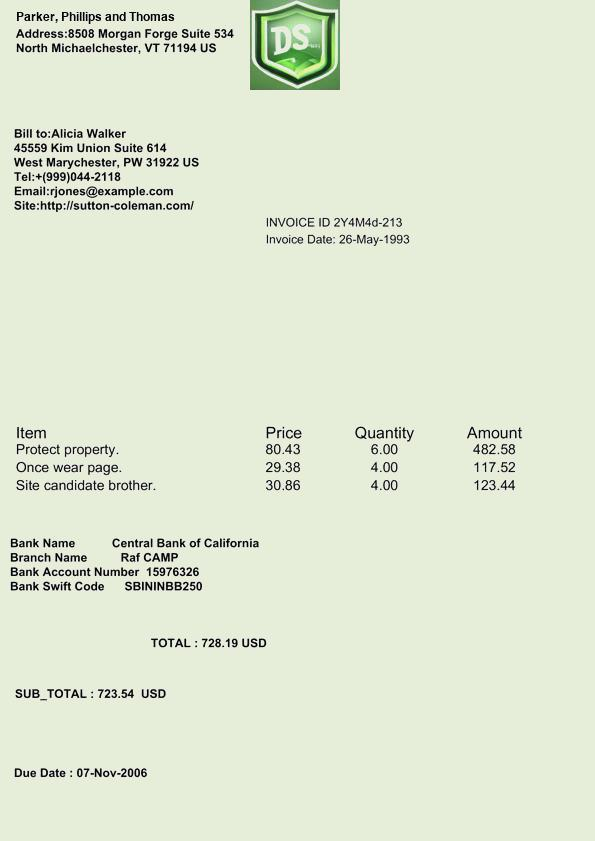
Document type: Invoice